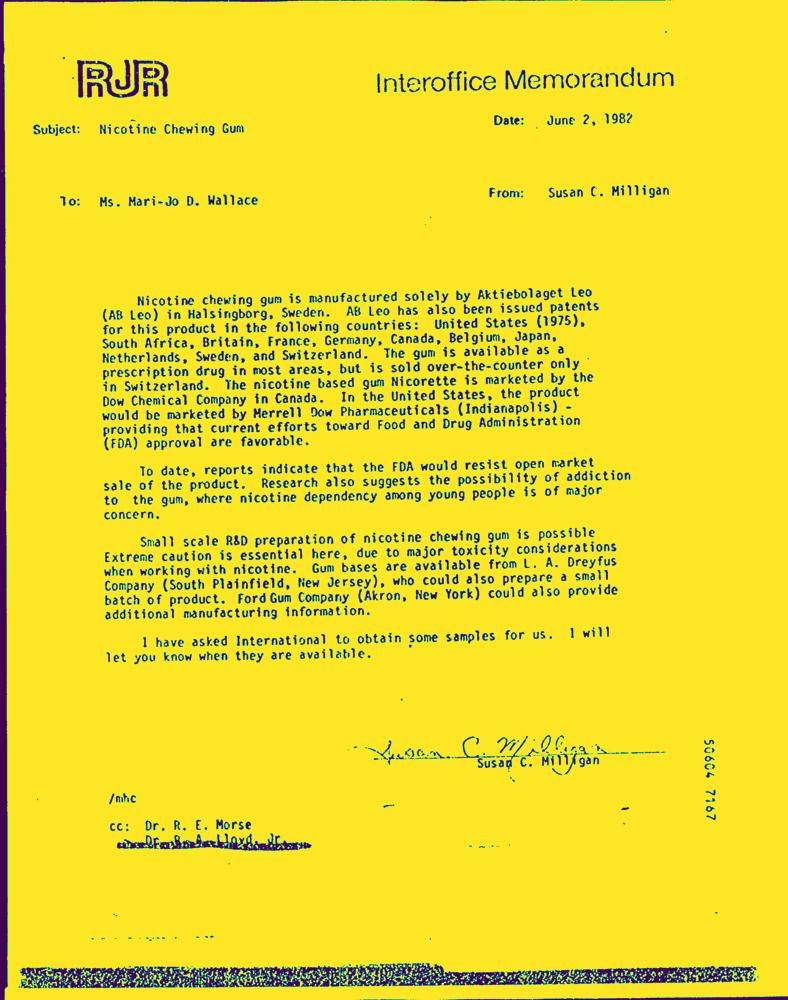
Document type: Letter-Doc